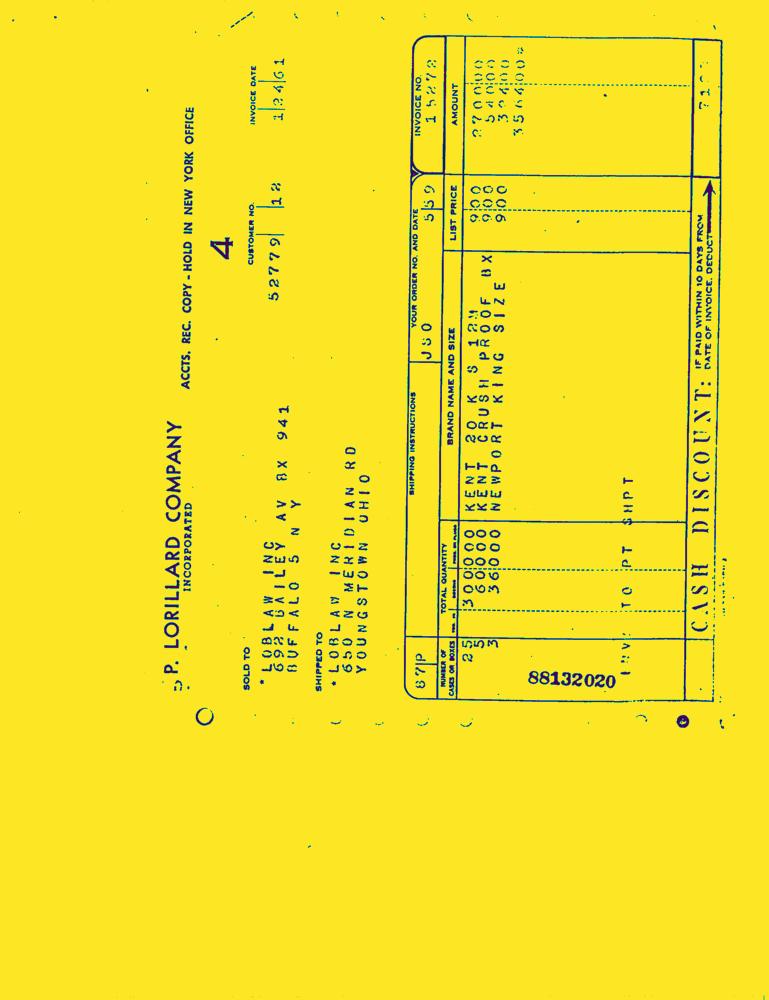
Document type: Invoice-Doc